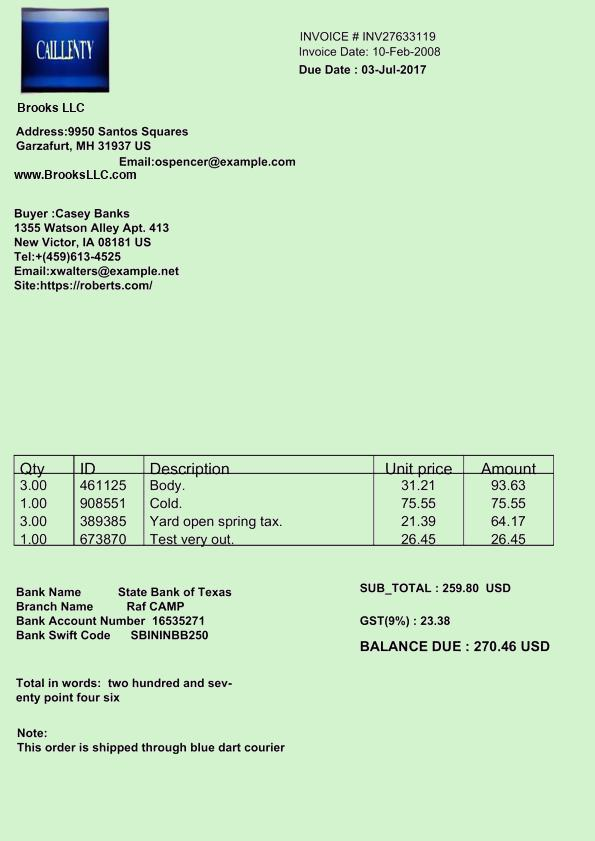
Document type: Invoice